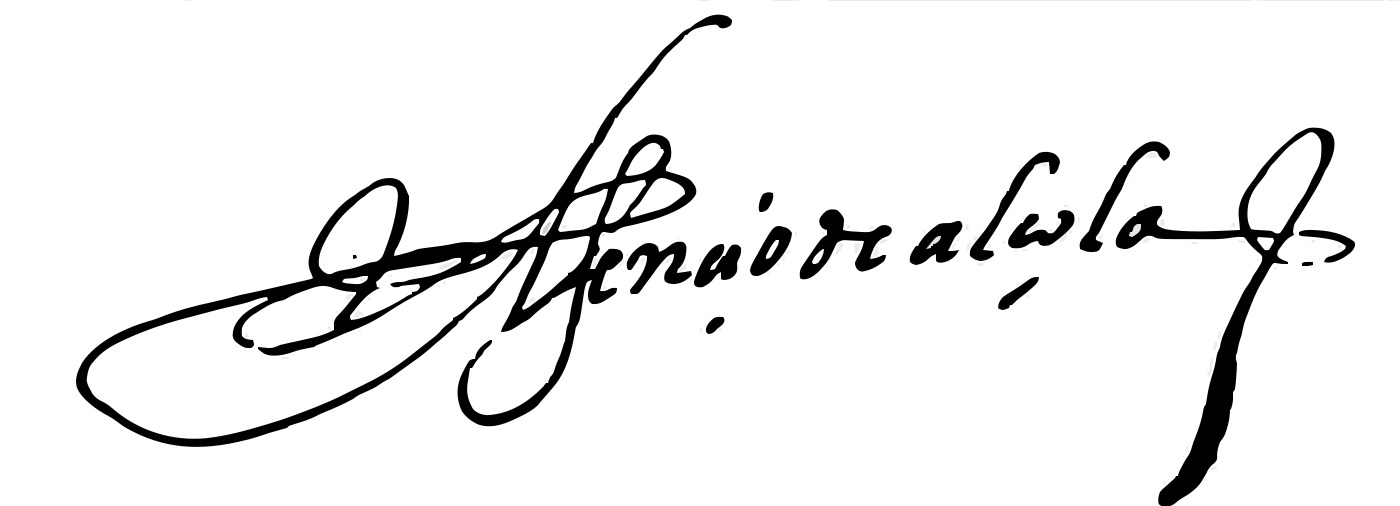
Signature of: q136533526